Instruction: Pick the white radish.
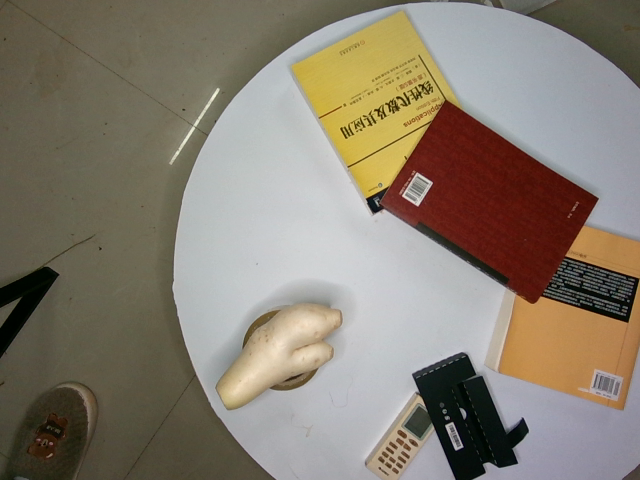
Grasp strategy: vertical